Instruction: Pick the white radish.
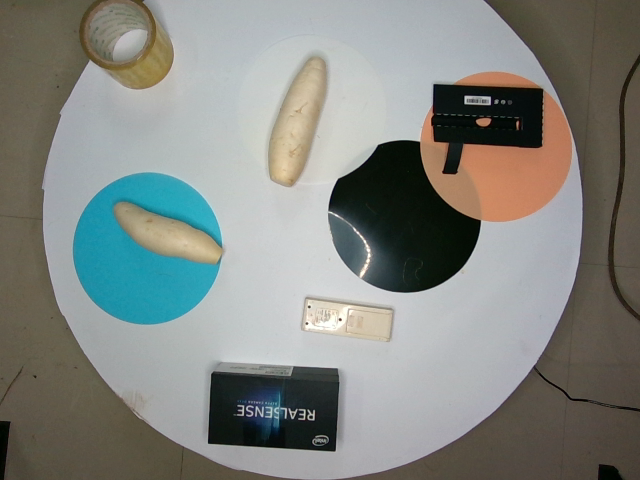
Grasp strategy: vertical